Question: What is the main concern?
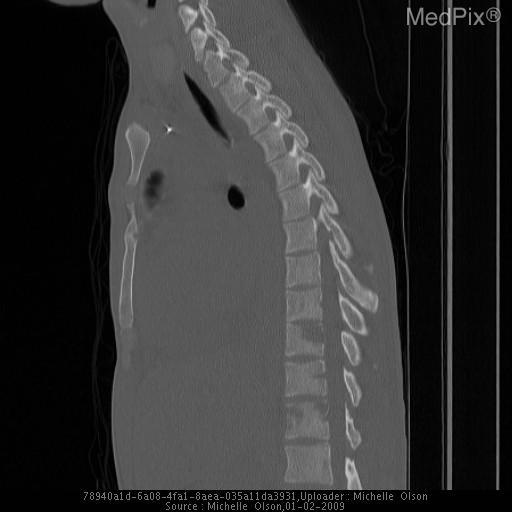
Answer: The findings suggest The frontal and lateral views of the thoracic spine demonstrate a mixed lucent/sclerotic appearance of the T12 vertebral body and the left pedicle.

A sagittal view MRI with gadolinium of the thoracic spine and lumbar spine demonstrates enhancing lesions multiple vertebrae, including T12.  Soft tissue enhancement is also present from T9-L2 paraspinal muscles.

A sagittal nonconstrast CT obtained several weeks later demonstrates worsening expansile lytic lesions to T10, T11, and T12.

MRI of the thoracic spine was obtained five months after the patient began treatment.  Interval worsening present at multiple levels, including multiple compression deformities and enhancing mass with cortical disruption and contiguous anterior soft tissue mass lifting the anterior longitudinal ligament.  Involvment of the posterior elements is present with narrowing of multiple neural foramina and spinal cord compression.. Sagittal CT performed a few weeks later demonstrates worsening expansile lytic lesions to T10, T11, and T12.. The patient might have a history of The patient is a 23 year old man who presented with four weeks of persistent mid back pain. He received pain medications with minimal relief. His pain gradually worsened over three months to involve his left leg and hip. The patient had associated fevers, weight loss, night sweats, fatigue, and intermittent abdominal pain..